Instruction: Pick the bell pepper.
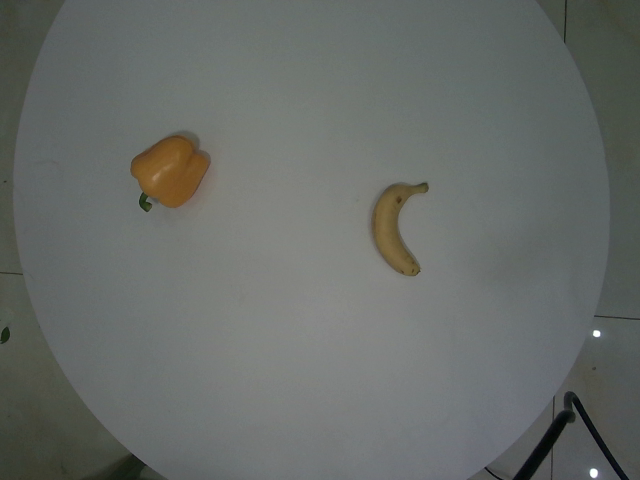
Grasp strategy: vertical